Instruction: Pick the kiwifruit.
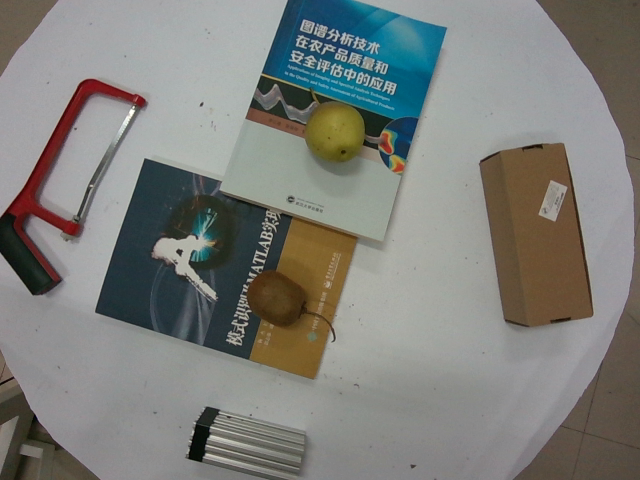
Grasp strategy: vertical